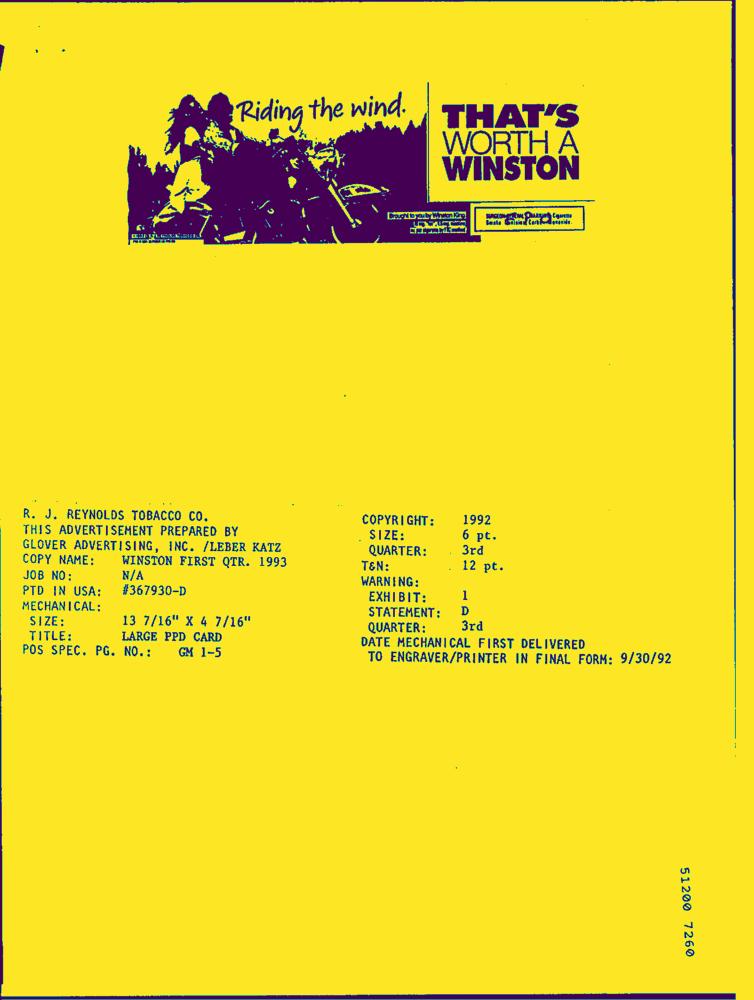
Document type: AD